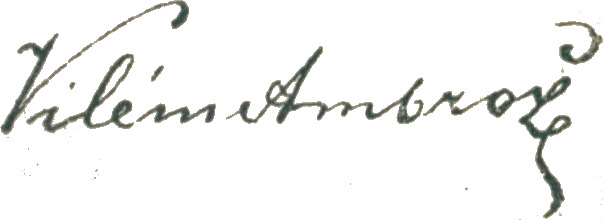
Signature of: vilém ambrož